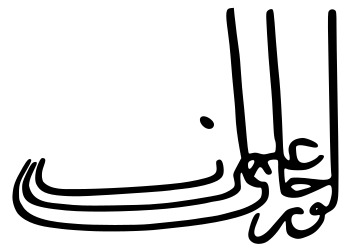
Signature of: orhan